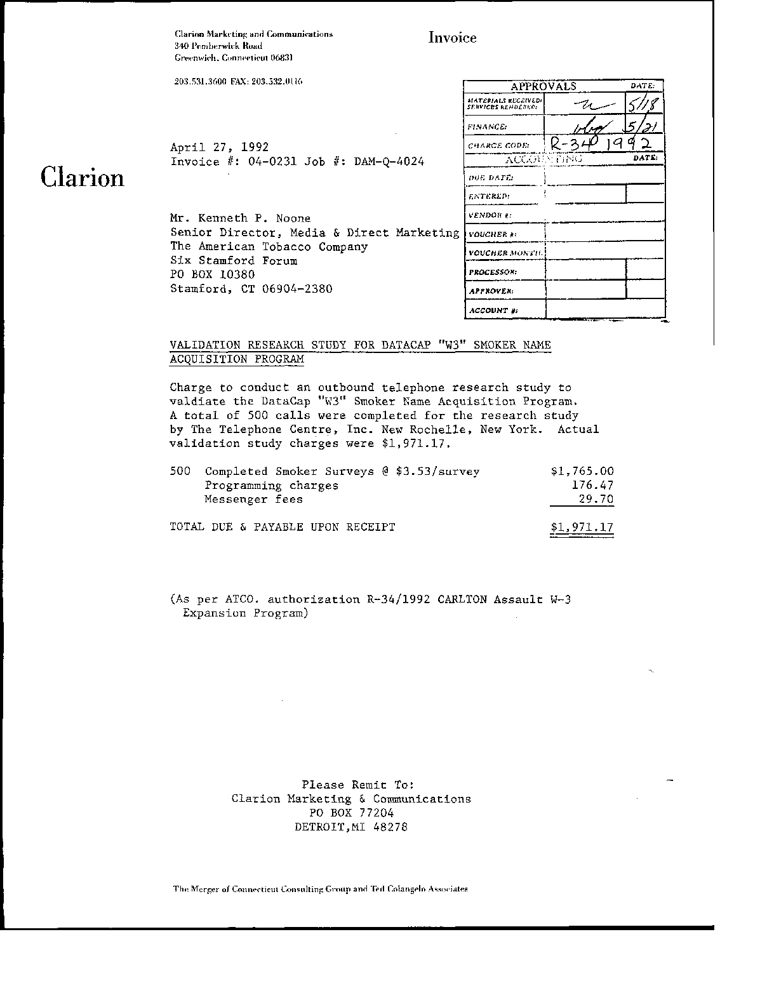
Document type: Invoice